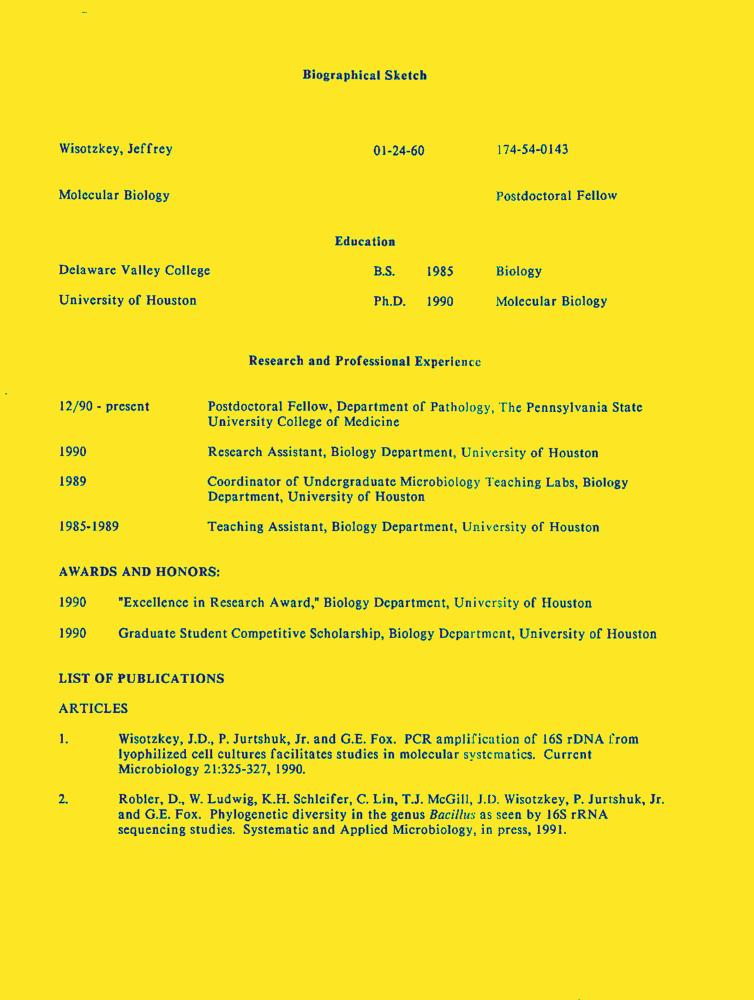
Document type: Resume-Doc